Question: What is the address or location of the property listed in the document?
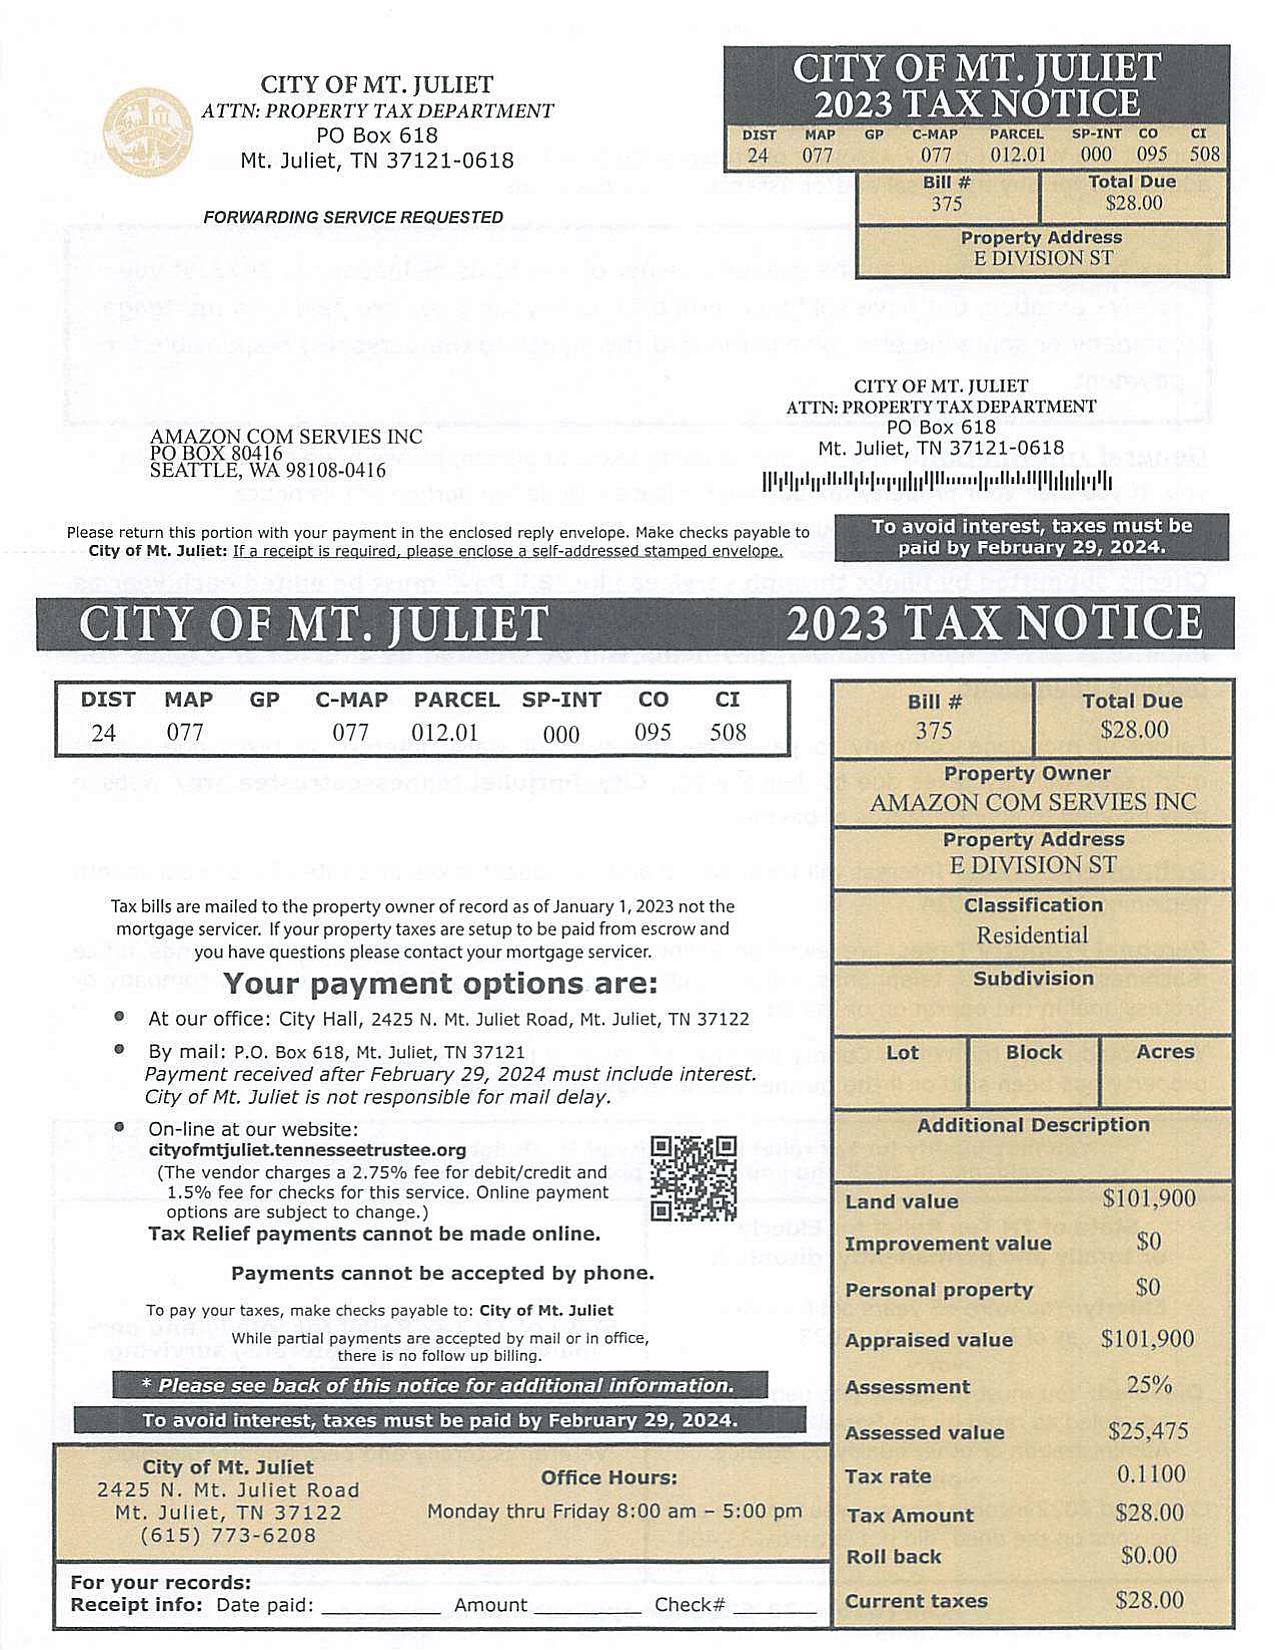
Answer: "E DIVISION ST"